Question: Which state is mentioned in the document?
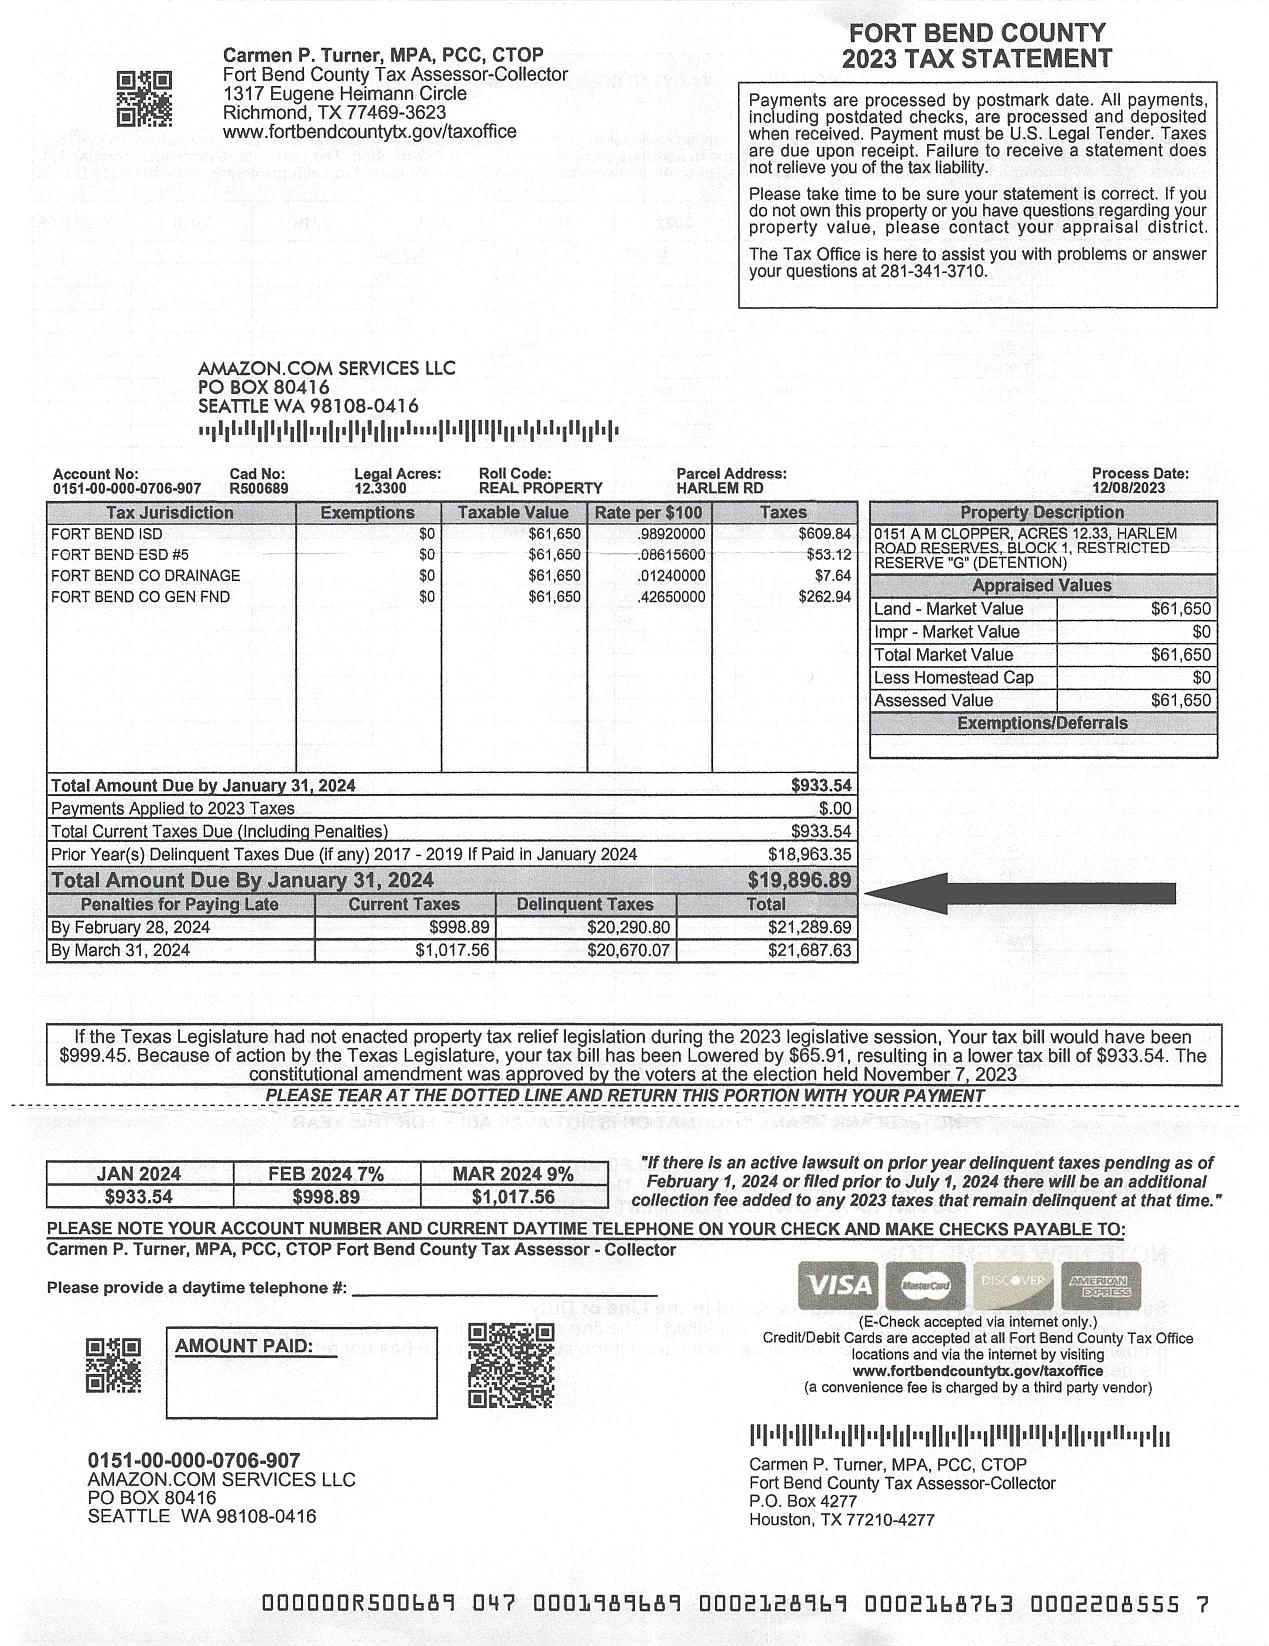
Answer: "TX"